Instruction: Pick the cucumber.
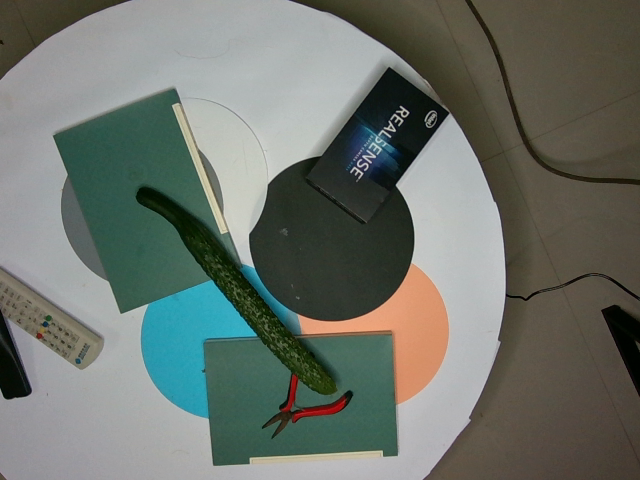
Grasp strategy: vertical